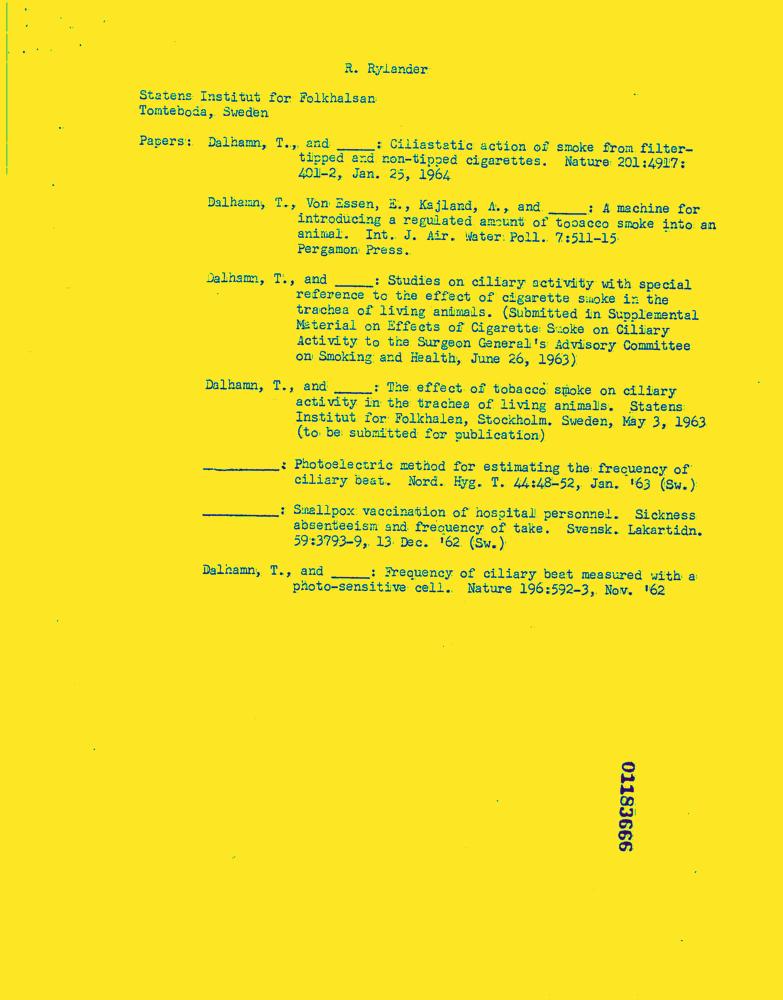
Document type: Resume-Doc